Question: What could the diagnosis suggest?
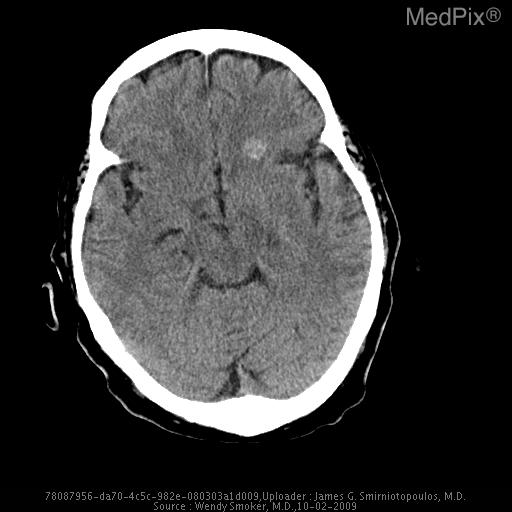
Answer: The possible diagnosis includes 1.	IPH (intra-parenchymal hemorrhage)
2.	Other vascular lesions such as AVM, AVF, or aneurysm.
3.	Hypercellular neoplasm, either primary or metastatic..